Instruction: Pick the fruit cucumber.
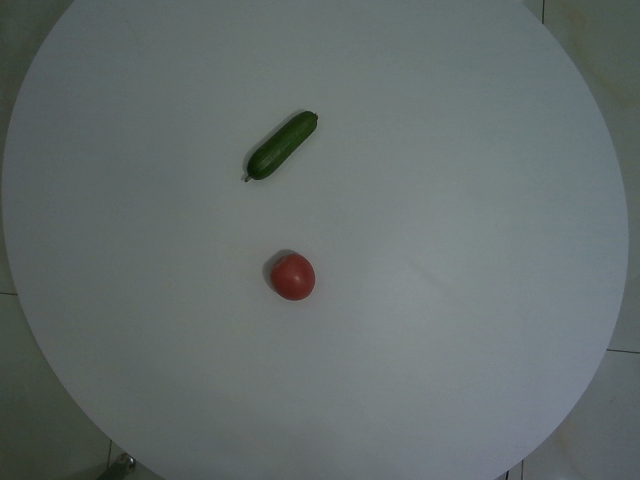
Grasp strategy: vertical